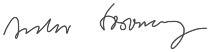
Signature of: andor losonczy